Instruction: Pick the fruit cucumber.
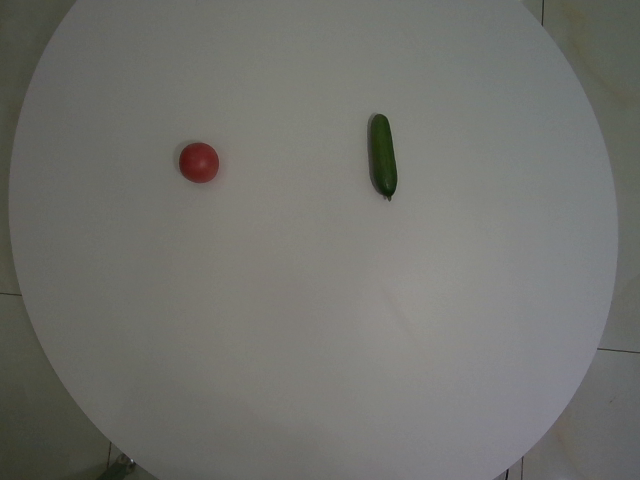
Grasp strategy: vertical